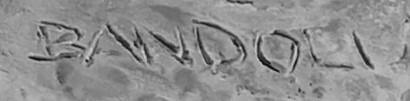
Signature of: bruno bandoli